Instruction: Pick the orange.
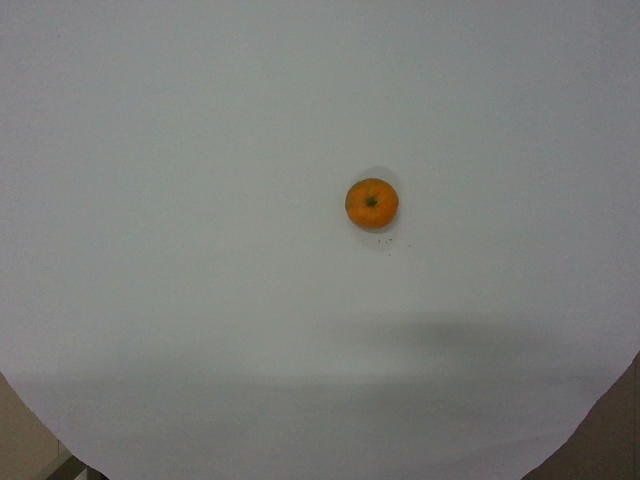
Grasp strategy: vertical